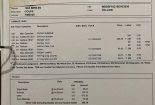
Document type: Invoice